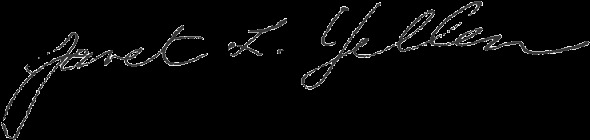
Signature of: janet yellen